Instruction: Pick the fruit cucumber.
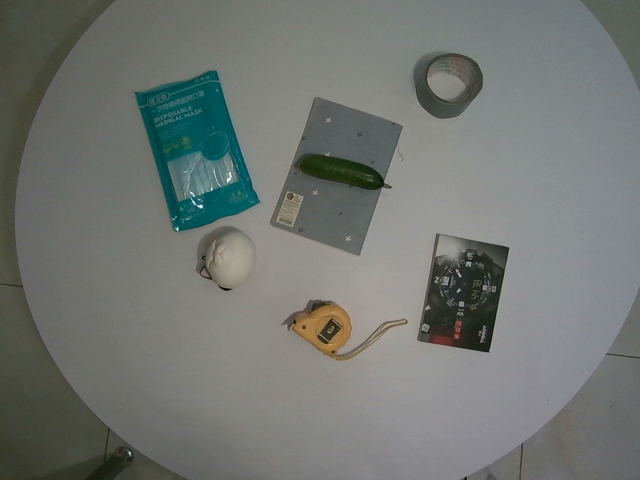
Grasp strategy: vertical